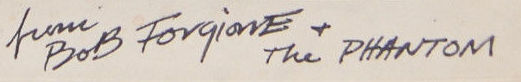
Signature of: bob forgione